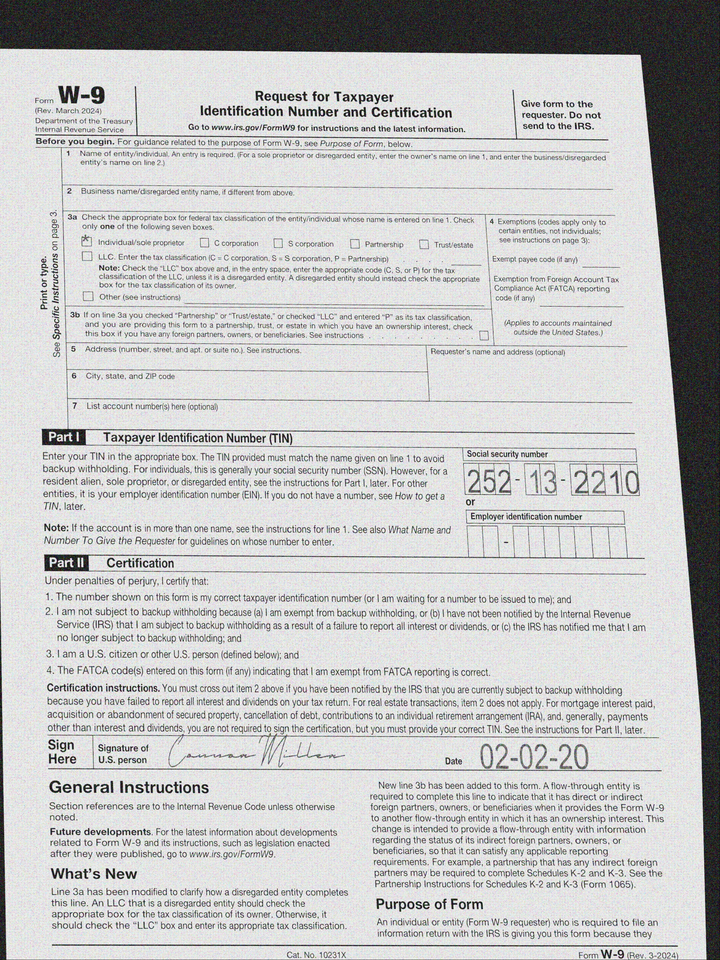
cbx: yes
ssn: 252132210
sdt: 02-02-20